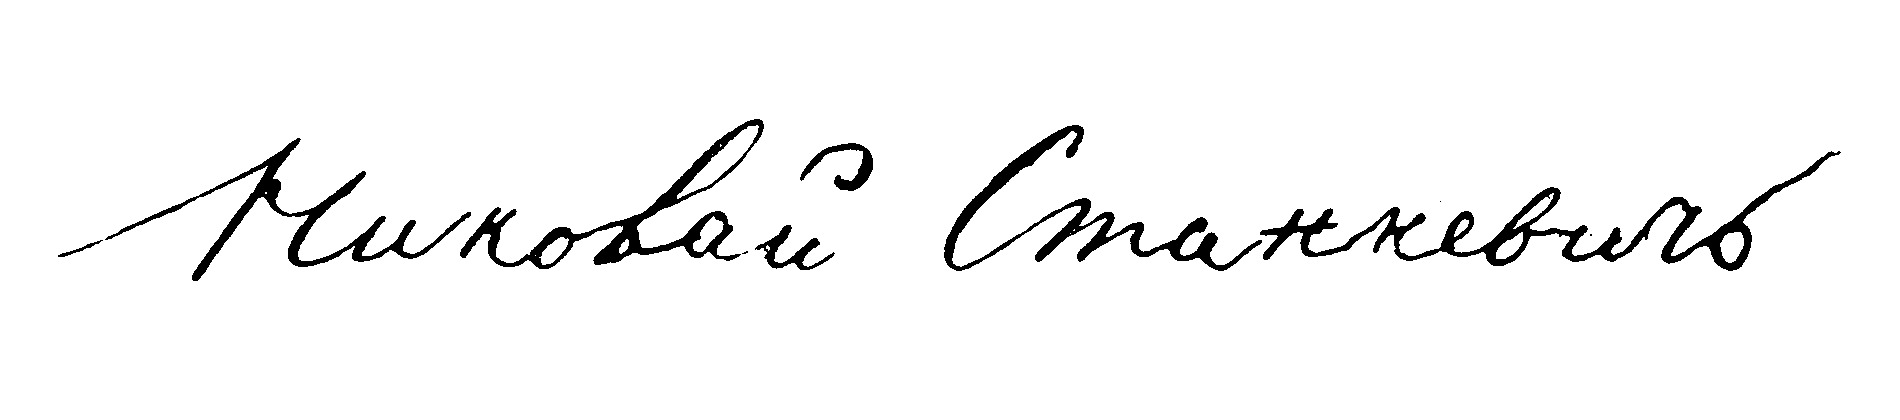
Signature of: nikolai stankevich